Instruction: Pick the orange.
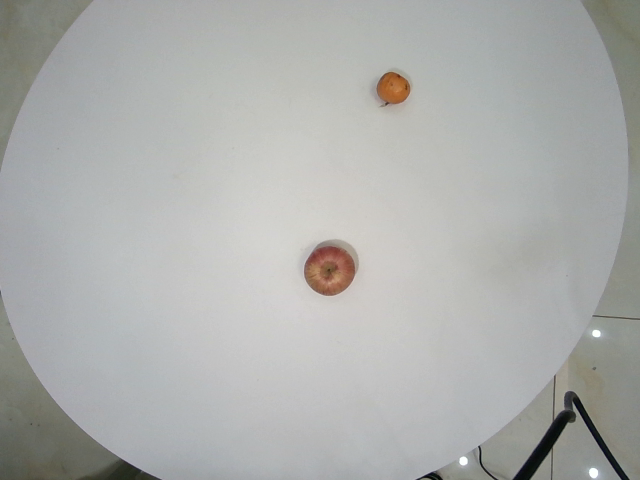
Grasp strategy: vertical